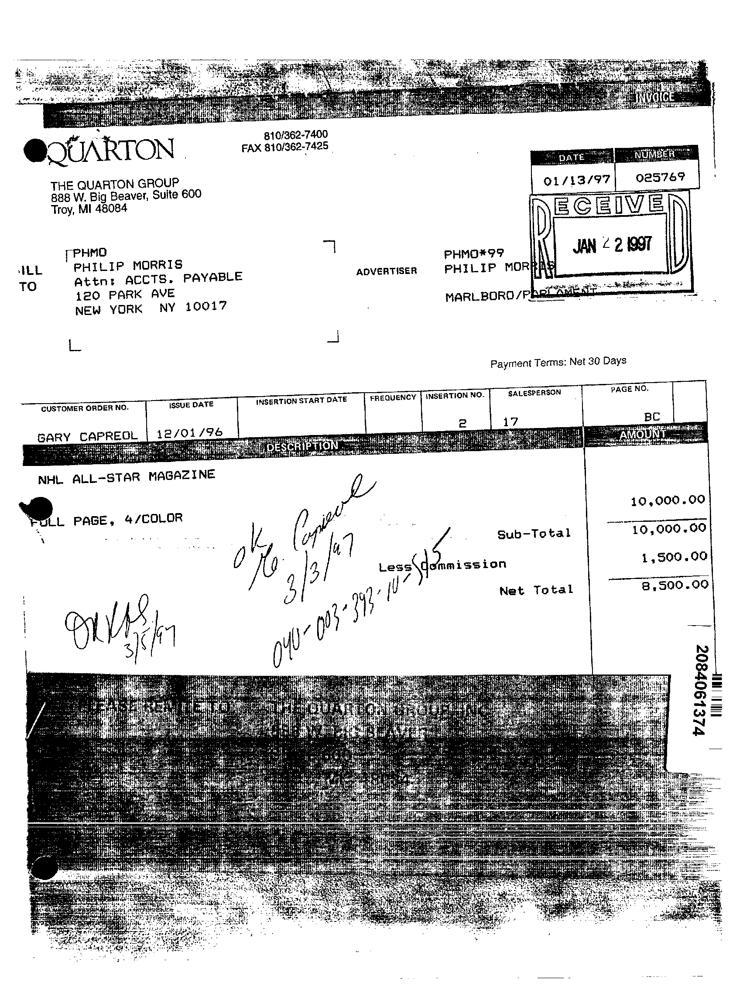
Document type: Invoice